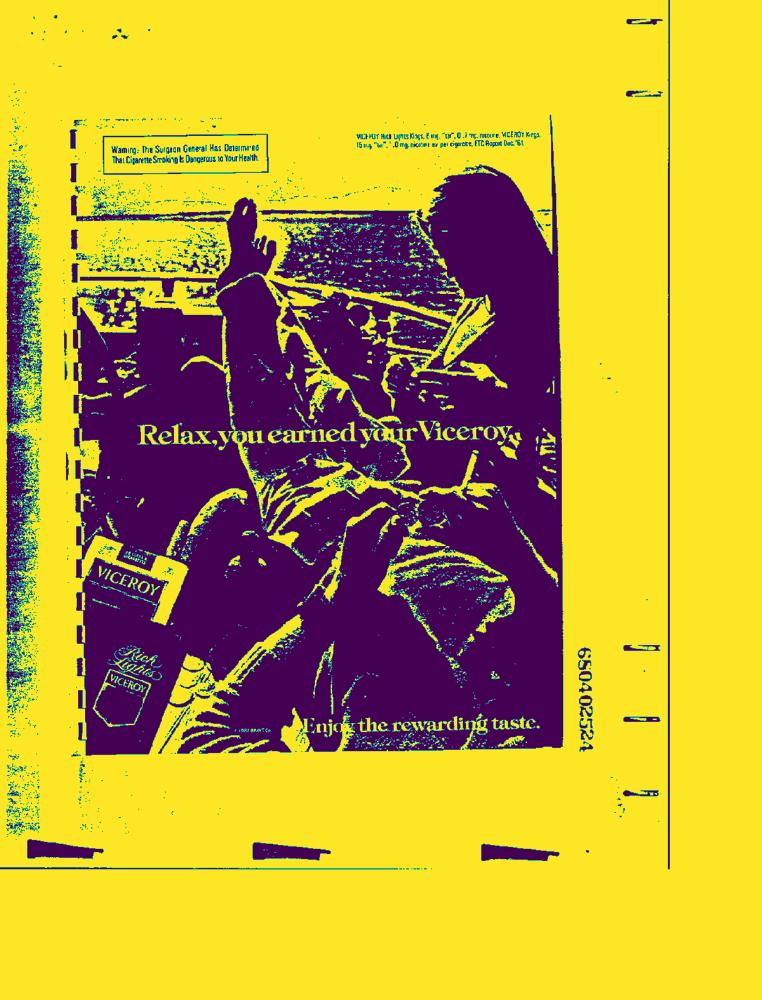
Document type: AD